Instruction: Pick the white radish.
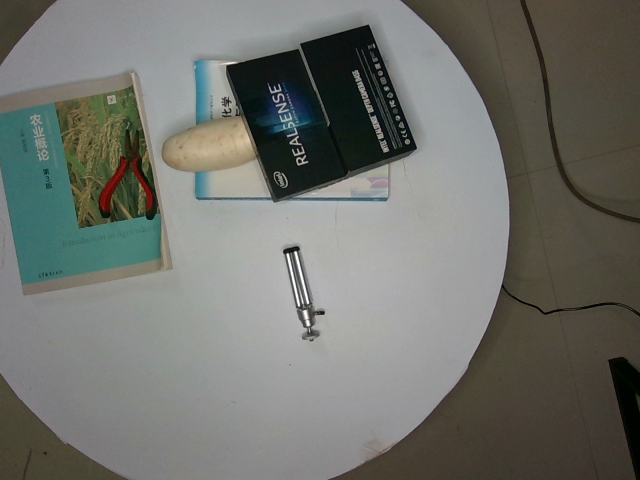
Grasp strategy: vertical